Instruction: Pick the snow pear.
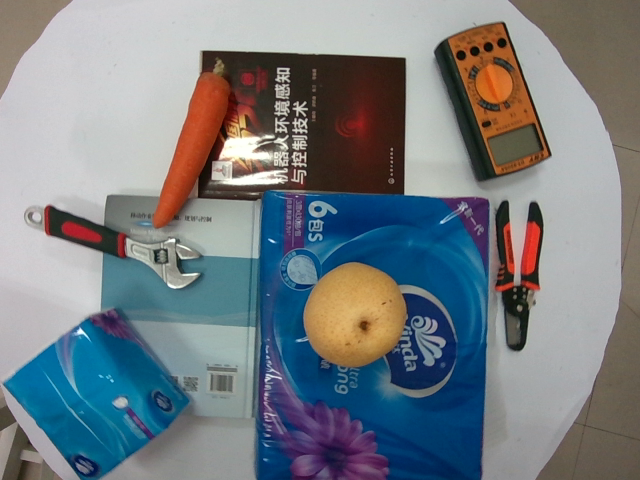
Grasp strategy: vertical